Please extract the written amount, numerical amount, recipient's name, date on the cheque, and the bank's name from the image.
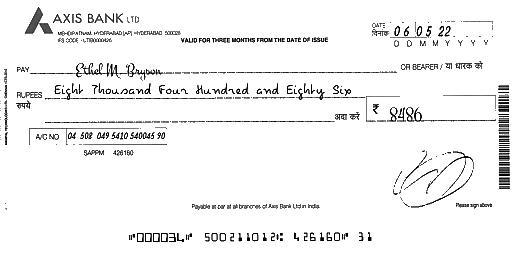
amt_in_words: Eight Thousand Four Hundred and Eighty Six
amt_in_figures: 8486
payee_name: Ethel M. Bryson
bank_name: AXIS BANK
cheque_date: 06/05/22